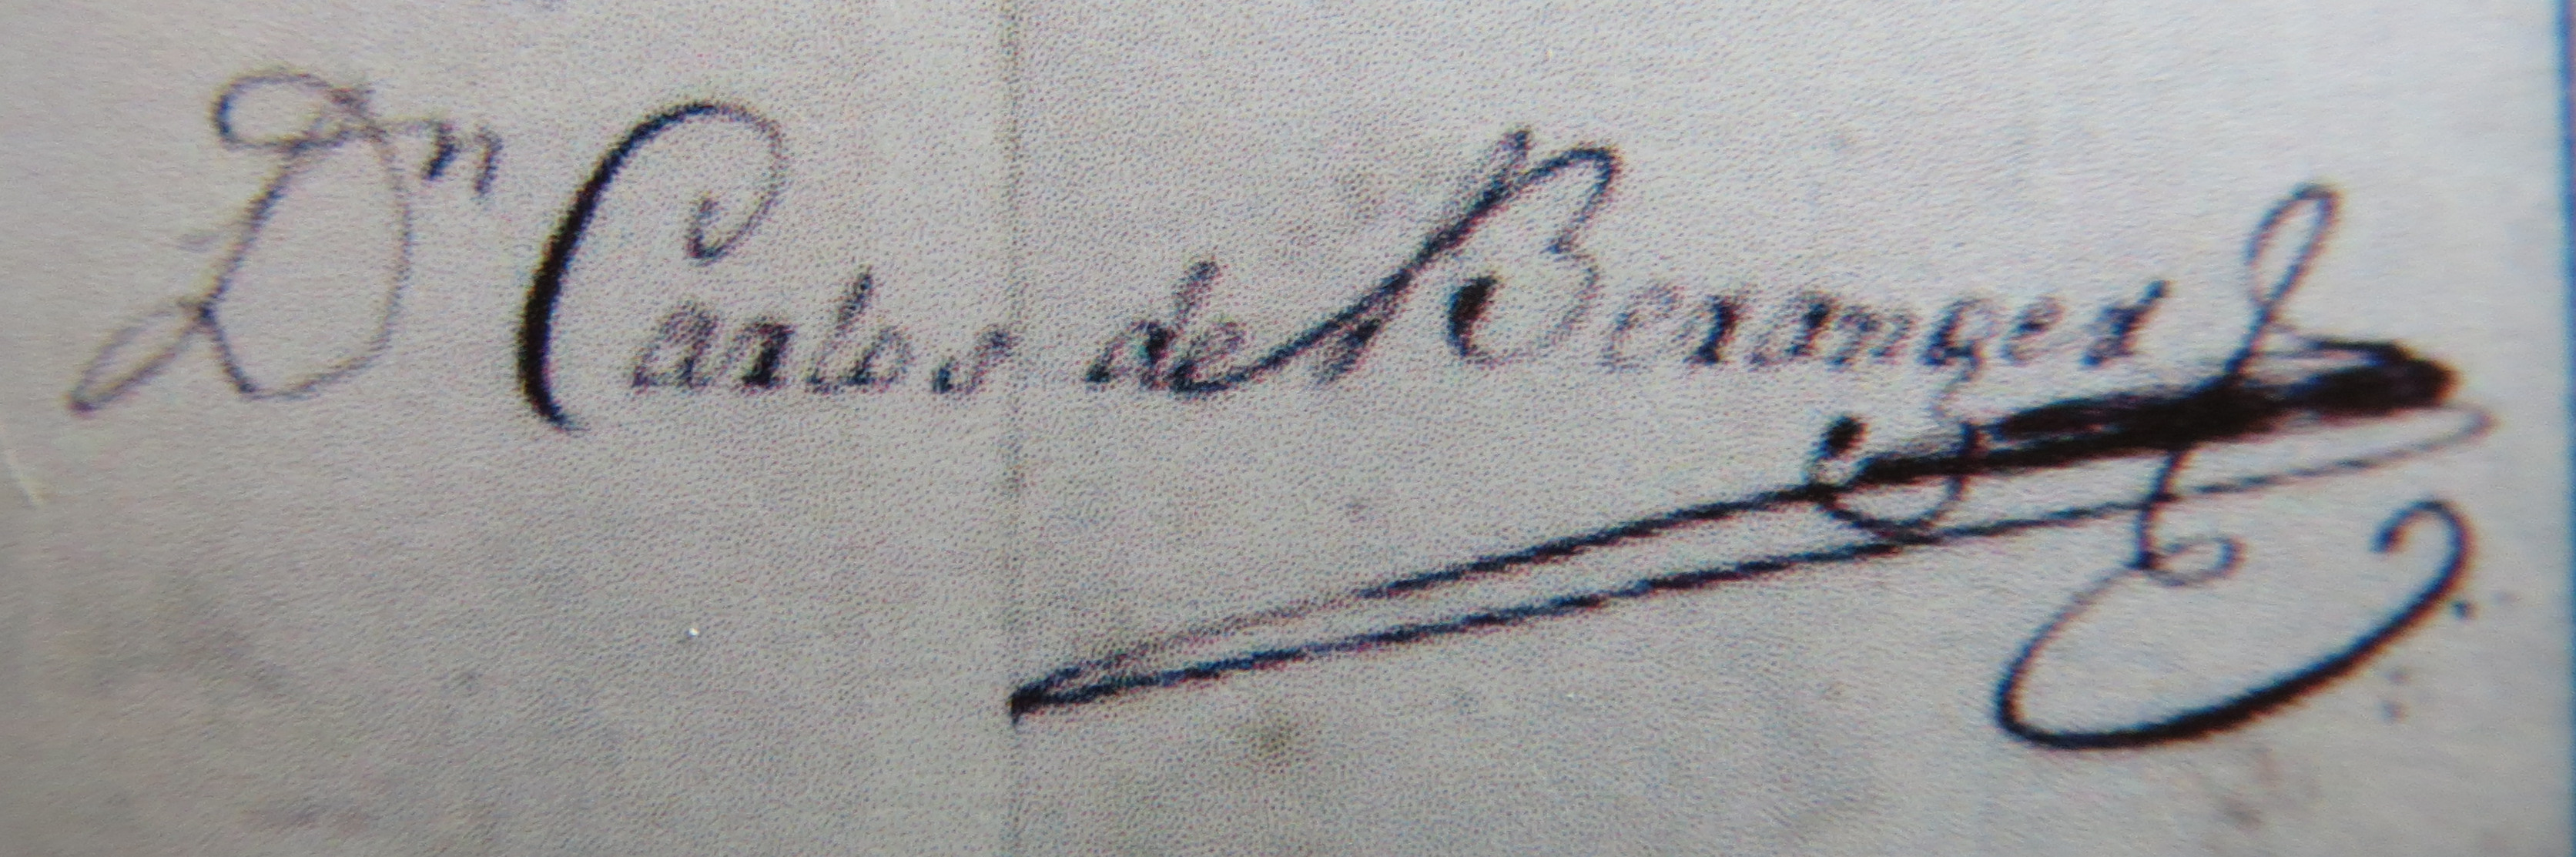
Signature of: carlos de beranger y renaud